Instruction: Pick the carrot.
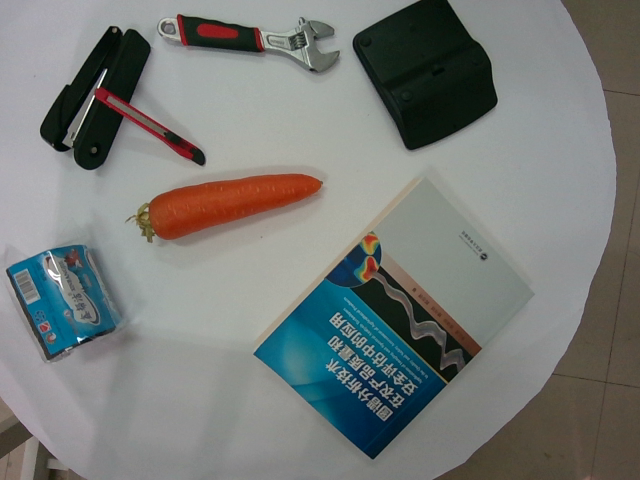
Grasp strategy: vertical